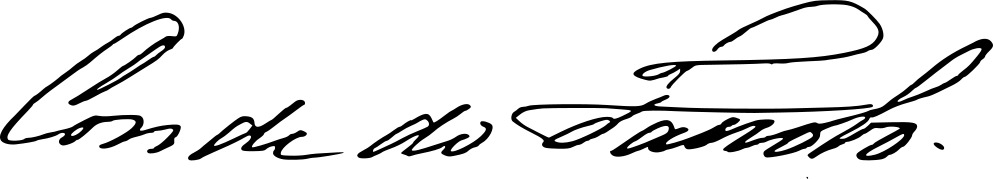
Signature of: joaquim pedro quintela 1 º conde de farrobo